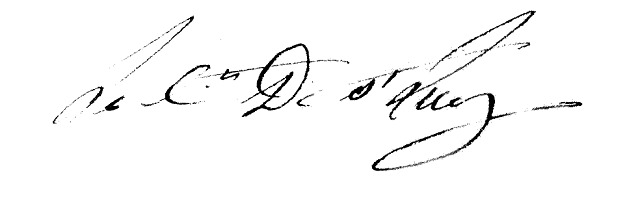
Signature of: athanase conen de saint luc